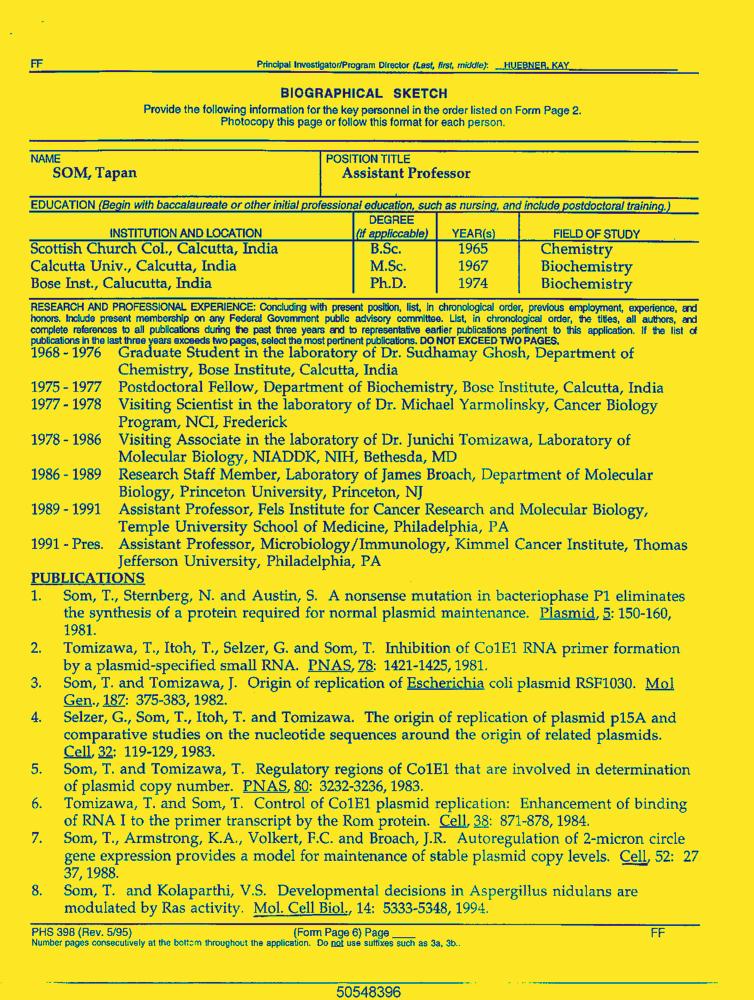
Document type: Resume-Doc